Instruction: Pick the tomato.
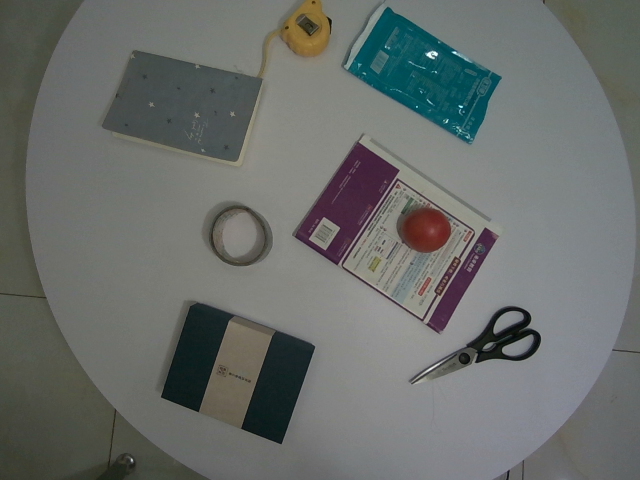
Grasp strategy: vertical